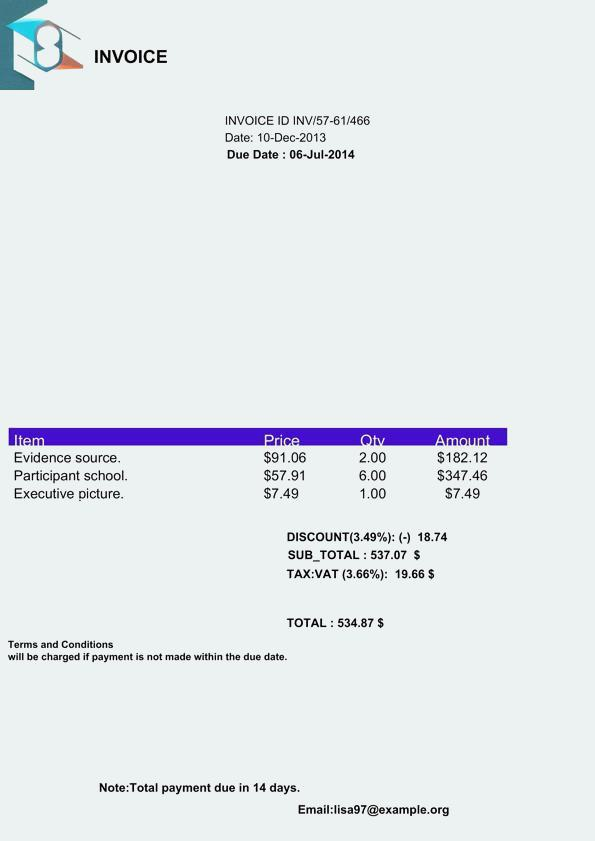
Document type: Invoice